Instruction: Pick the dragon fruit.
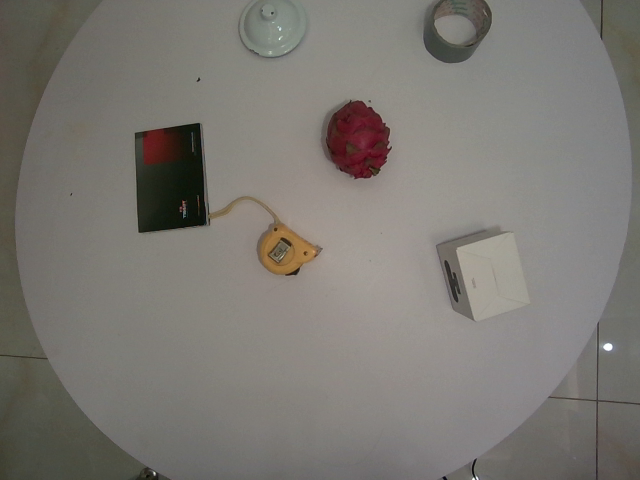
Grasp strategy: vertical